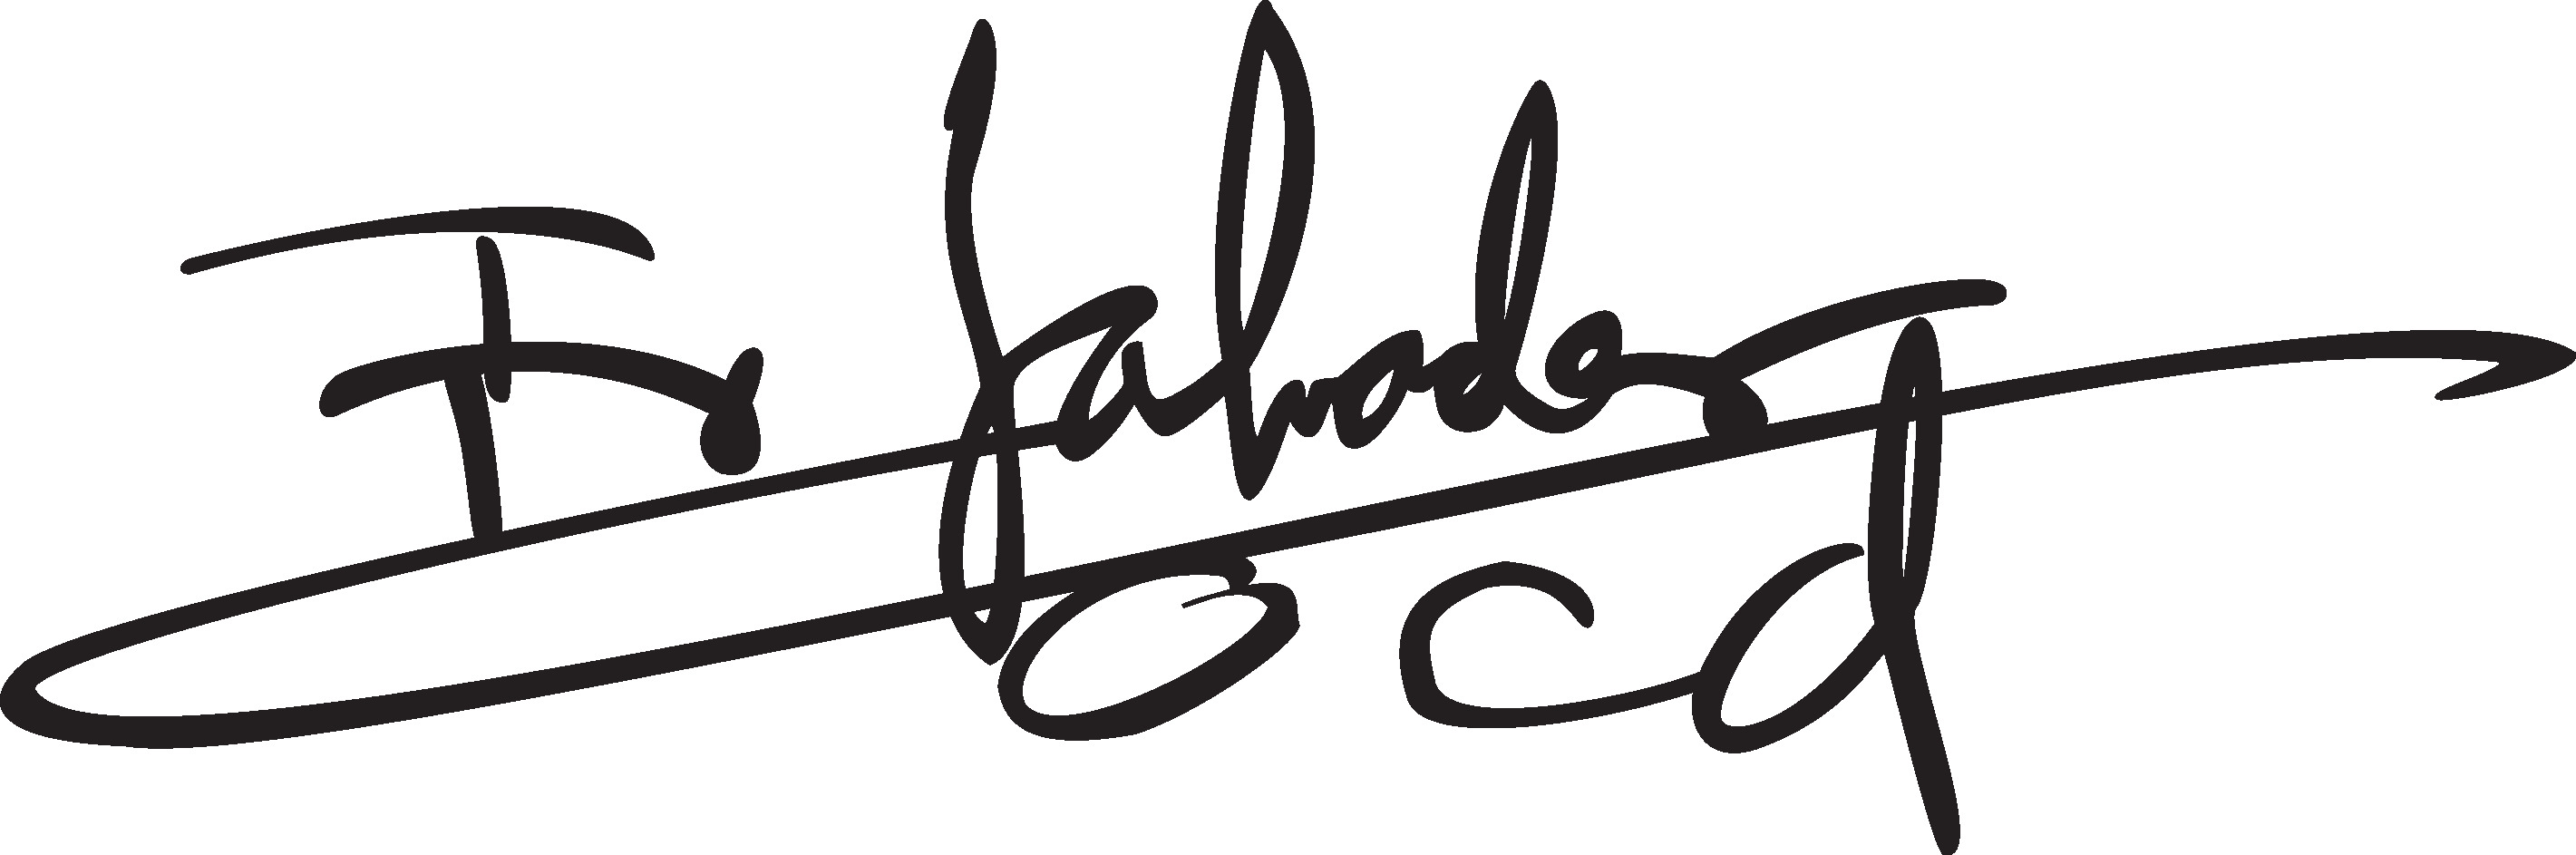
Signature of: salvador rivera garcía